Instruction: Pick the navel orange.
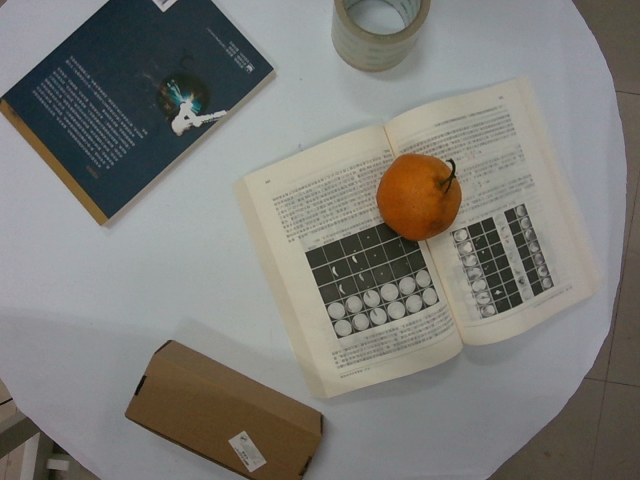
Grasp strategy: vertical